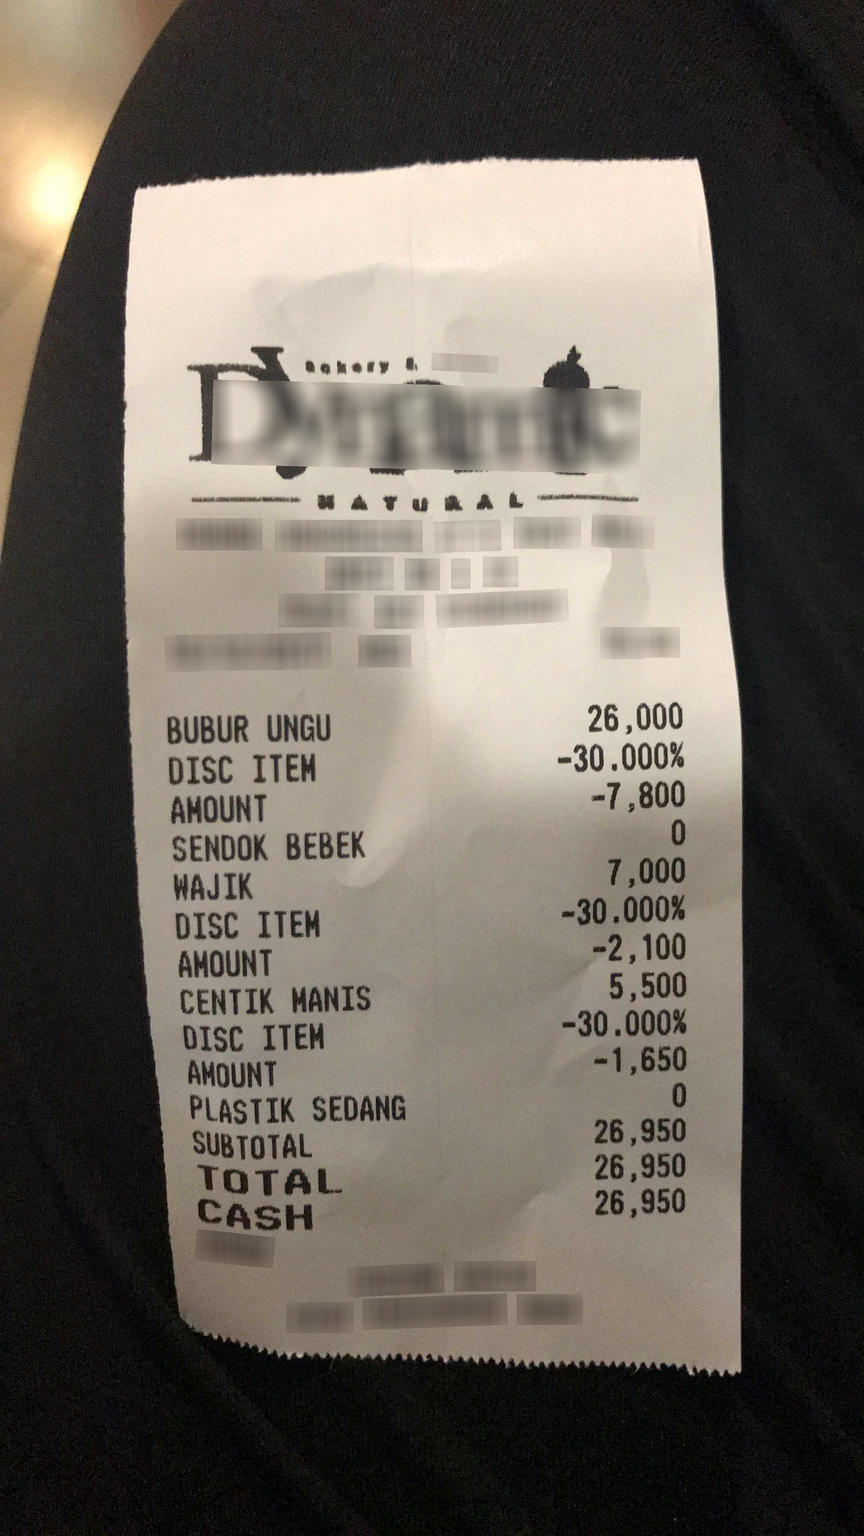
Extraction:
receipt: line_items: name: BUBUR UNGU
price: 26,000
name: SENDOK BEBEK
price: 0
name: WAJIK
price: 7,000
name: CENTIK MANIS
price: 5,500
name: PLASTIK SEDANG
price: 0
subtotal: 26,950
total: 26,950